Question: What tax district, tax-rate area, or tax area code is specified in the document?
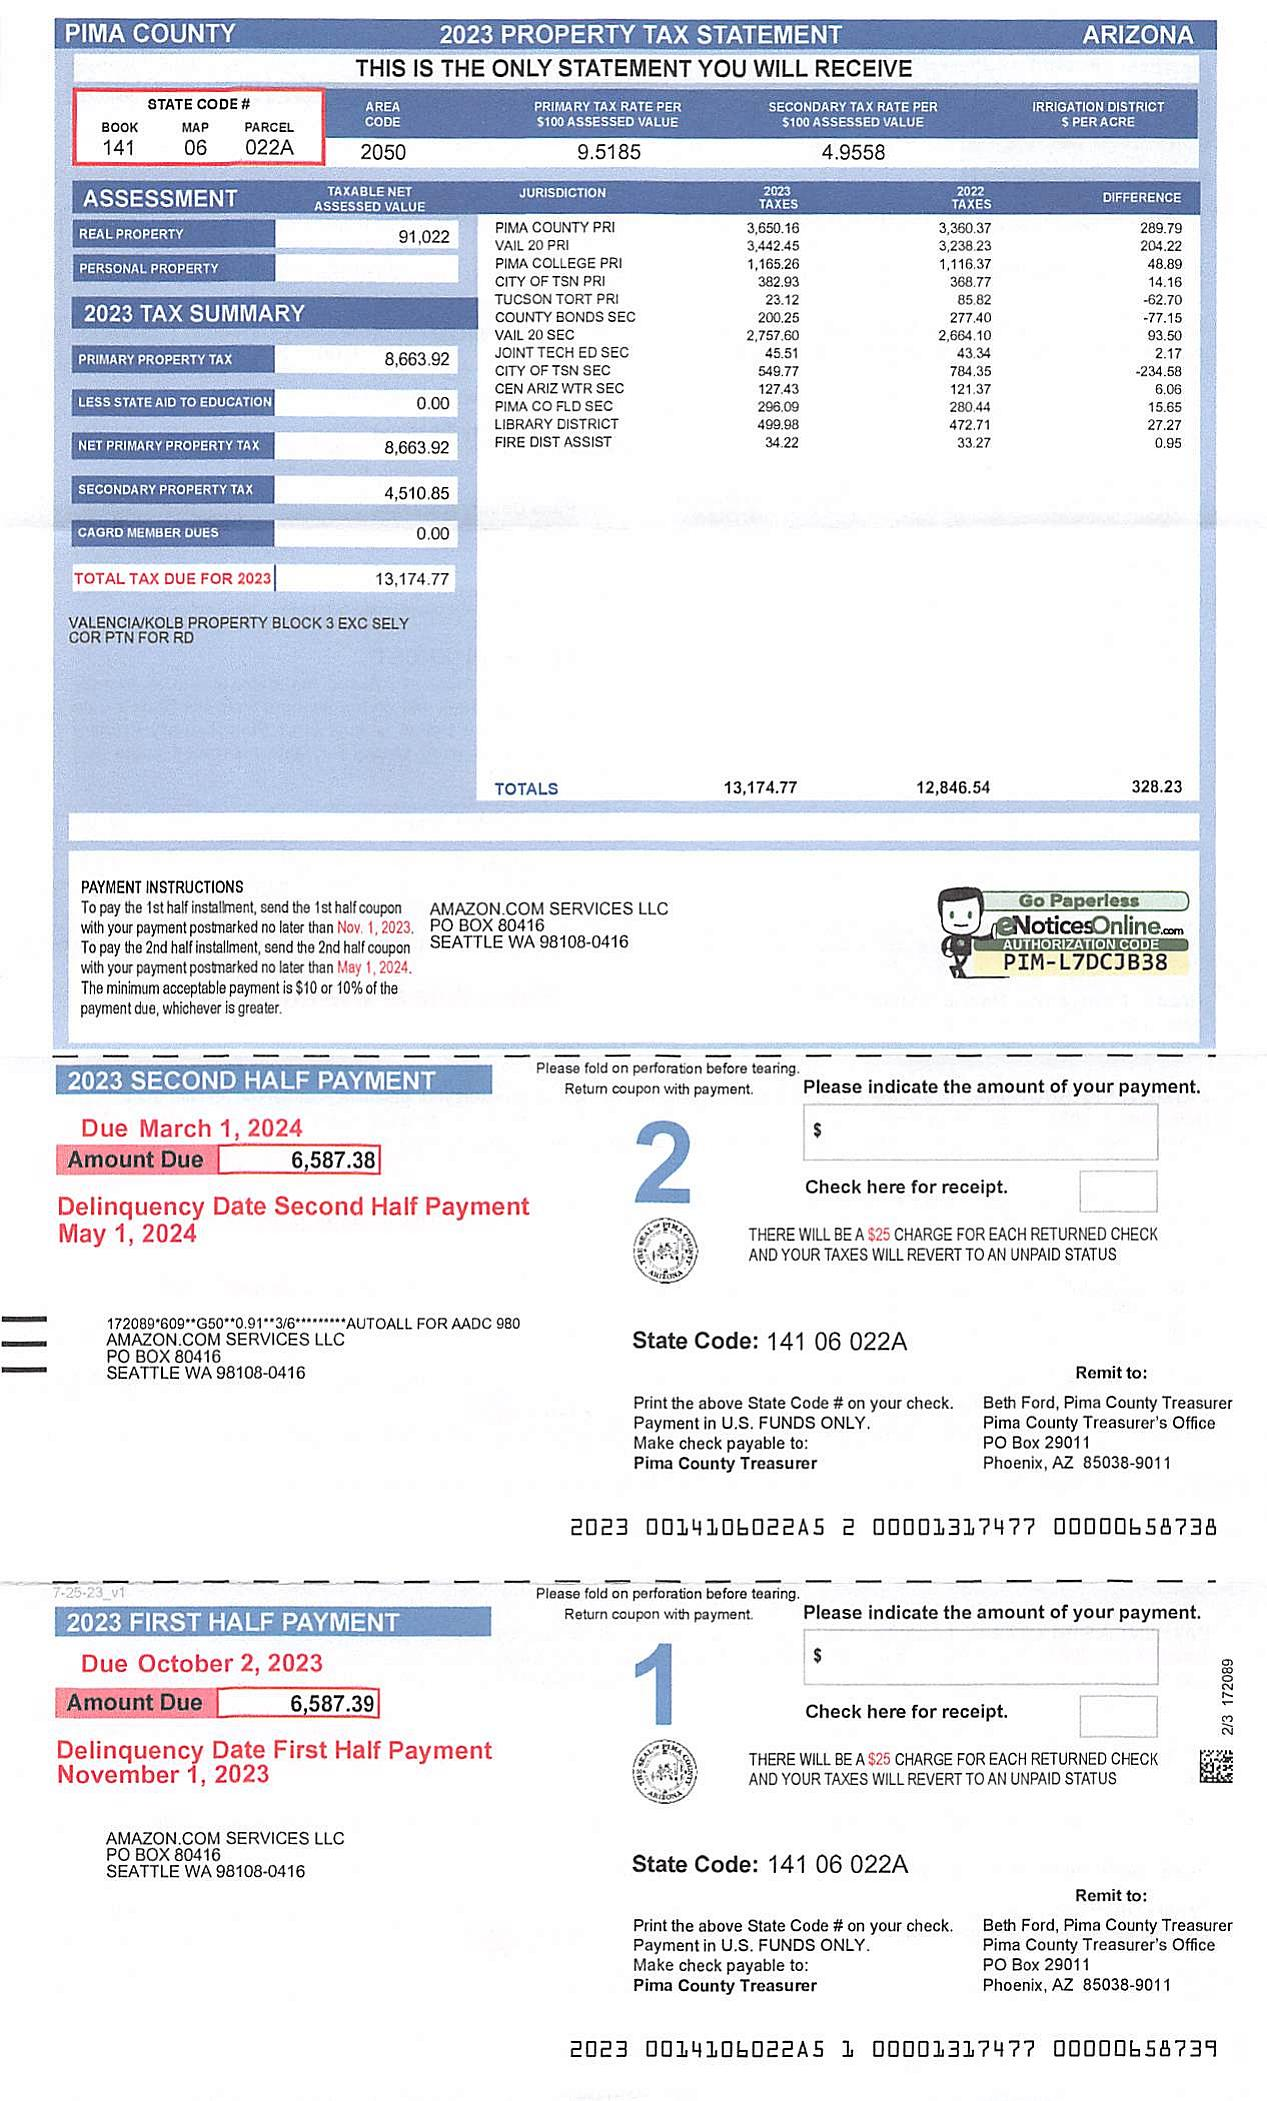
Answer: "2050"